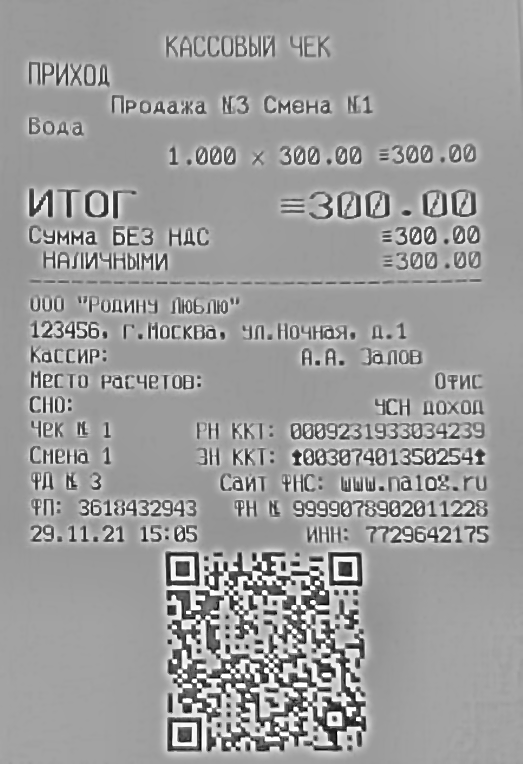
Продавец: ООО "Родник Люблю"
ИНН: 7729642175
Дата: 29.11.21
Товары: Вода
Количество: 1.000
Цена: 300.00
Сумма: 300.00
Итого: 300.00